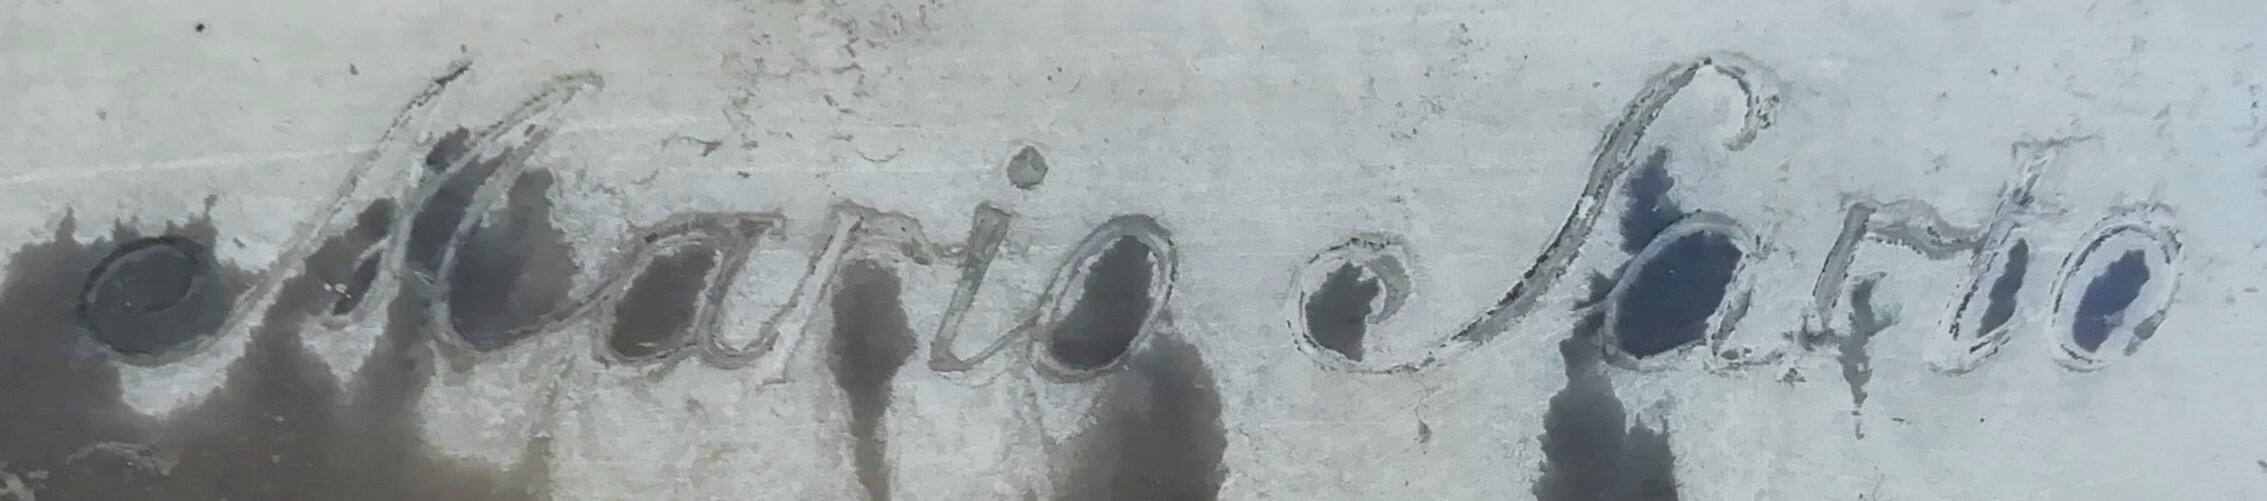
Signature of: mario sarto